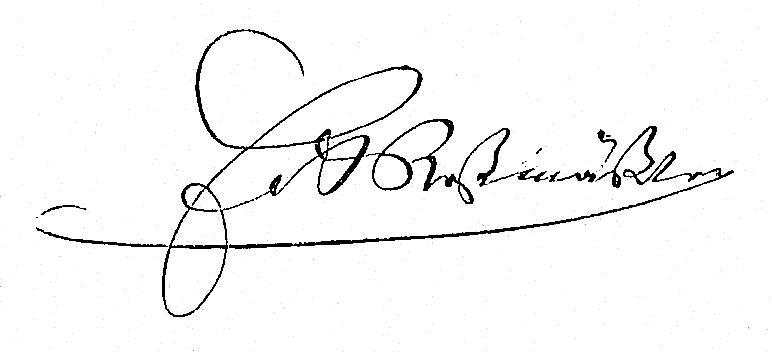
Signature of: emil adolf rossmässler